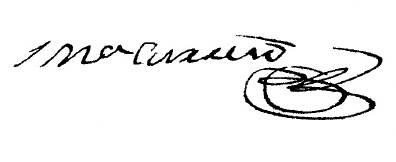
Signature of: josé maría carreño